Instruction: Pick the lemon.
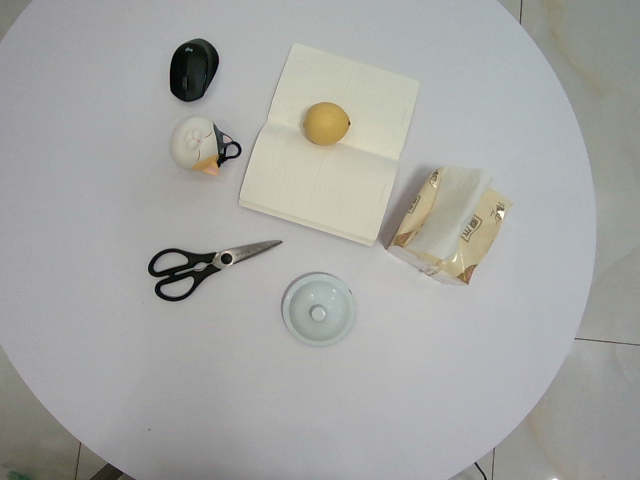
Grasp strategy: vertical